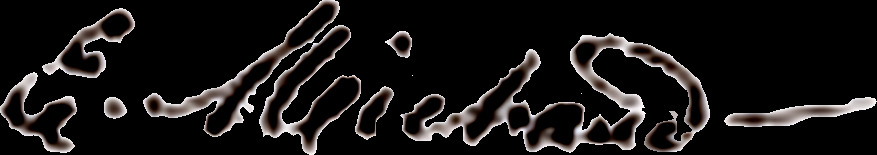
Signature of: eugène michaud